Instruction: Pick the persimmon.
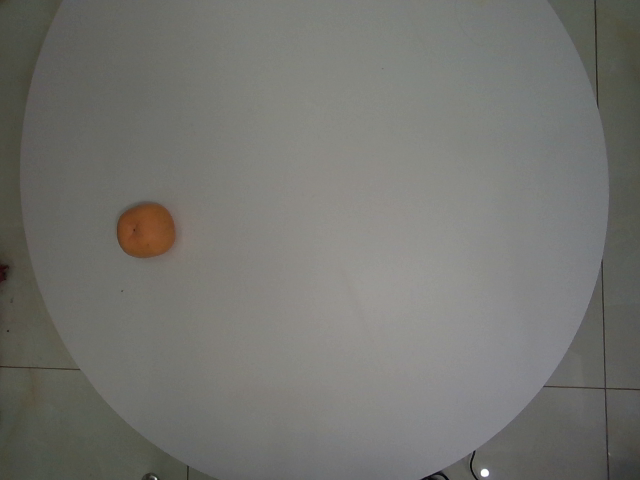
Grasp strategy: vertical